Question: What is the name of the tenant mentioned in the document?
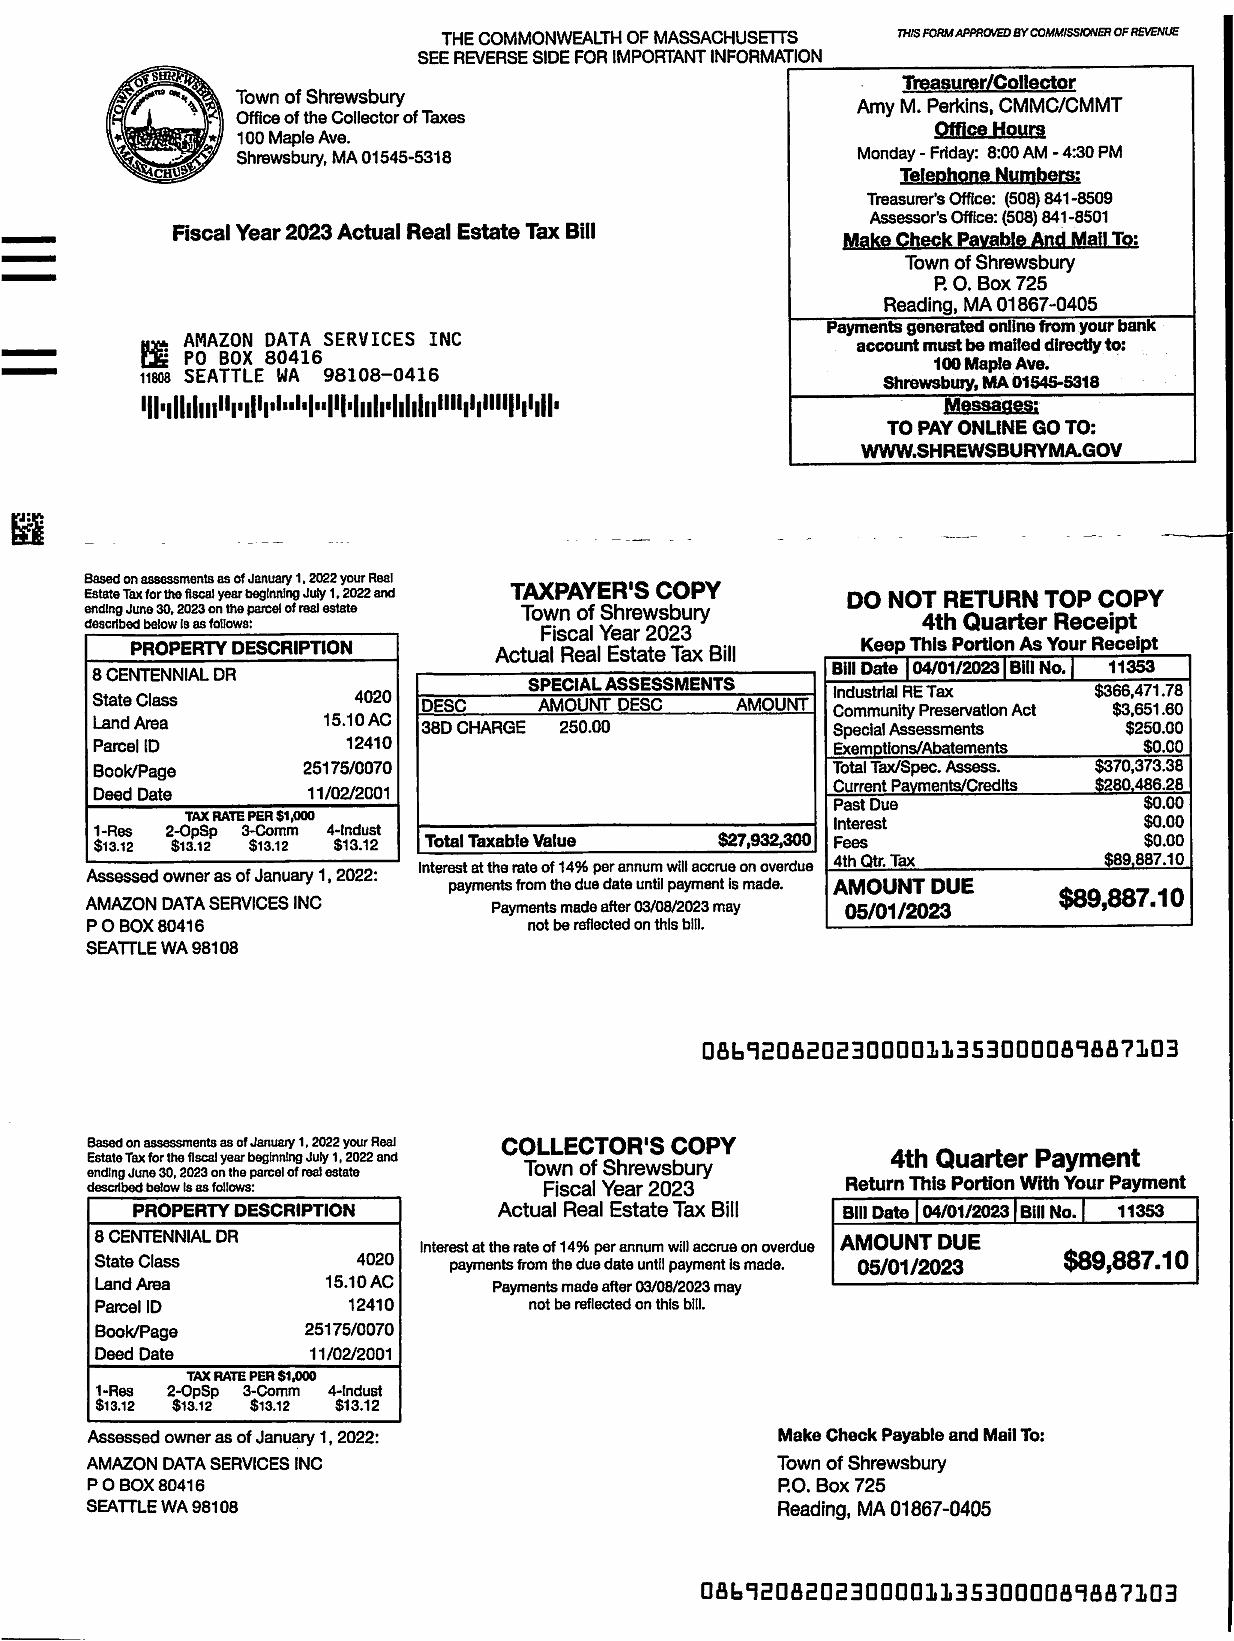
Answer: "AMAZON DATA SERVICES INC"